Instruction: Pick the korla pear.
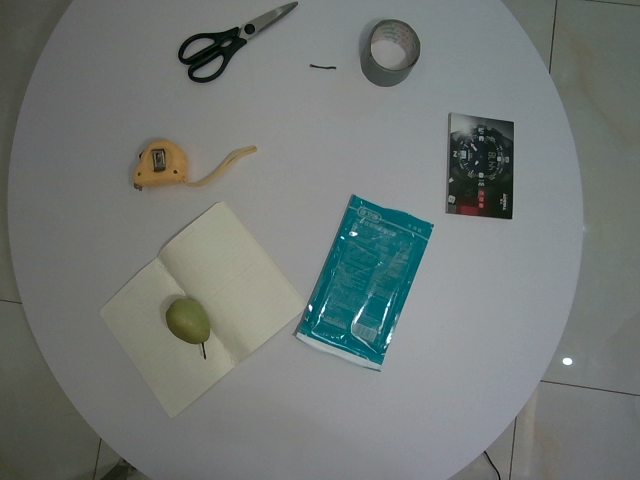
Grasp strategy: vertical